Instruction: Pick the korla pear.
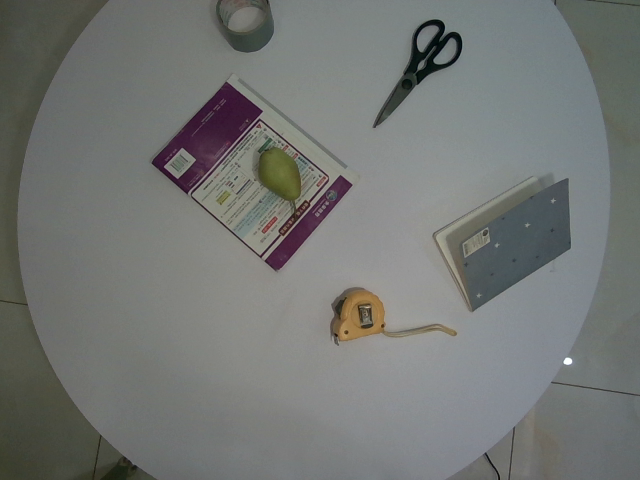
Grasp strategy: vertical